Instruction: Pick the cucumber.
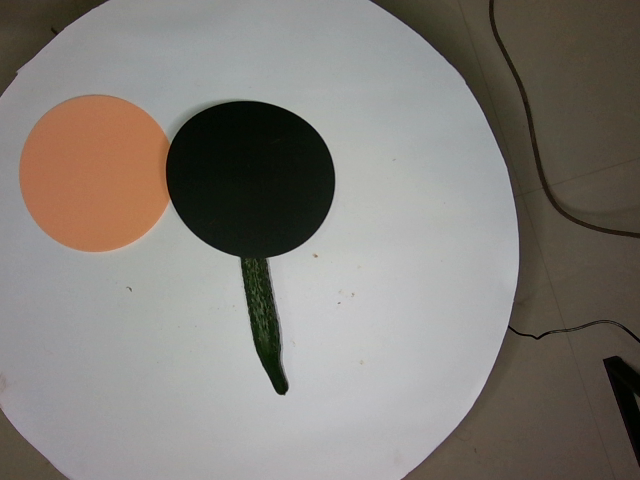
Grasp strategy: vertical